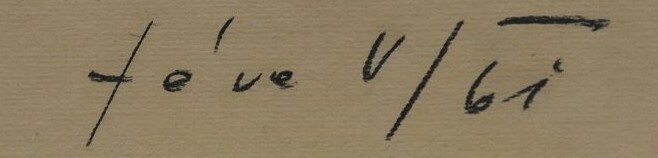
Signature of: libor fára